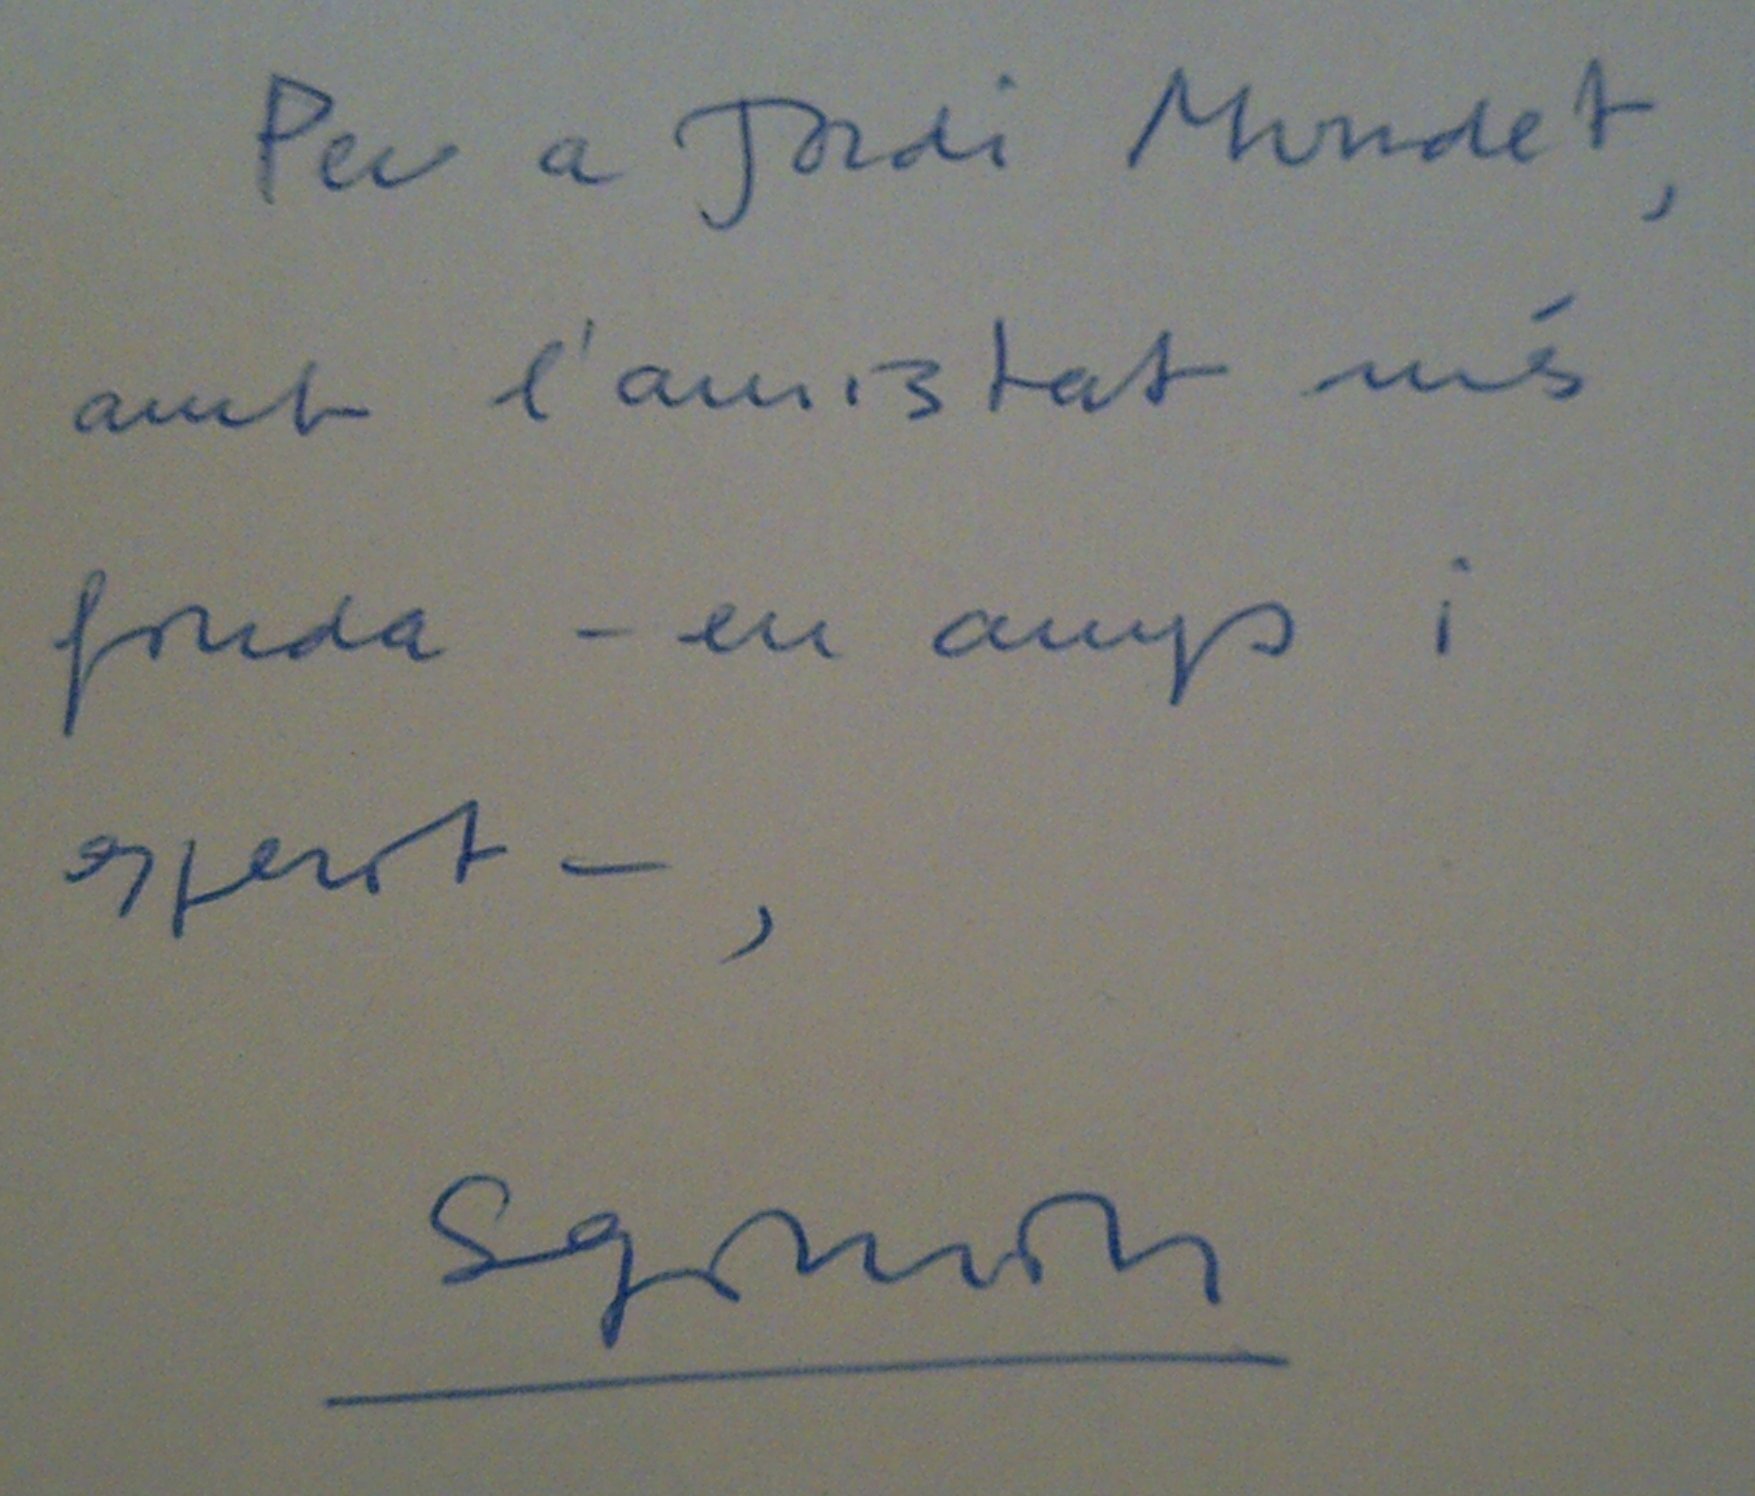
Signature of: segimon serrallonga i morer